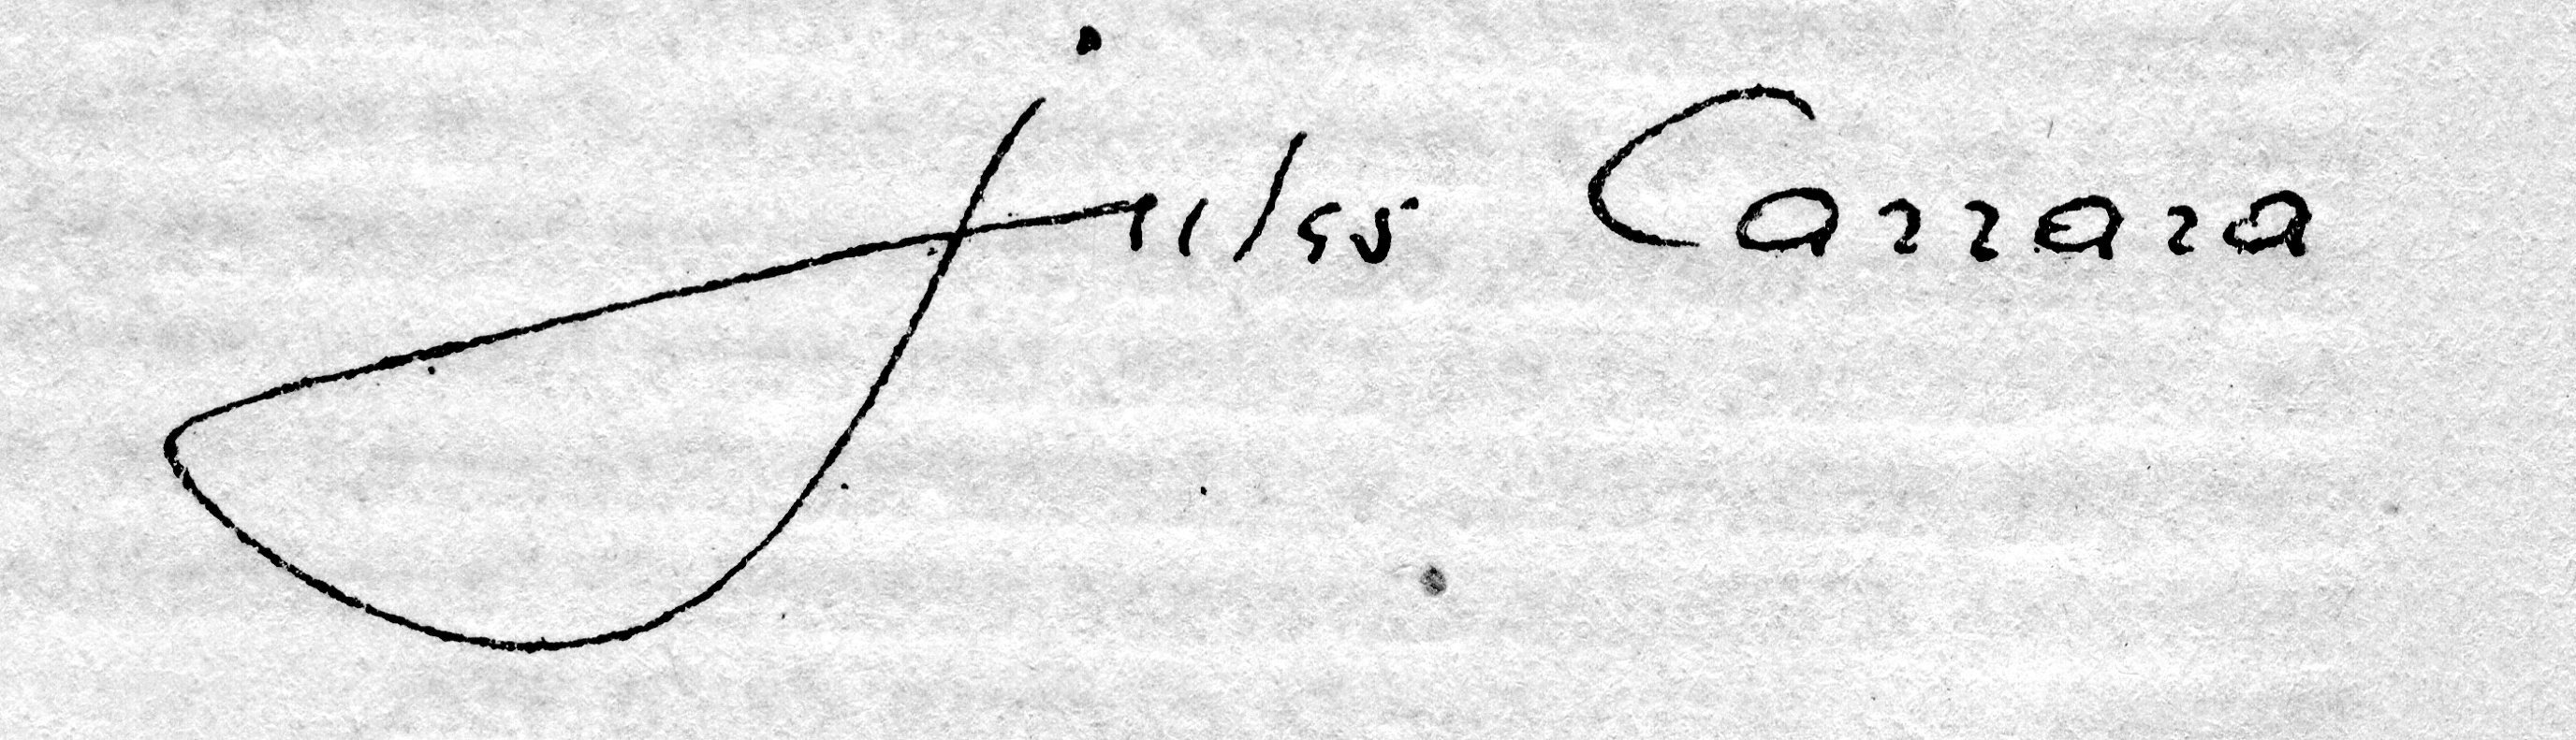
Signature of: jules carrara